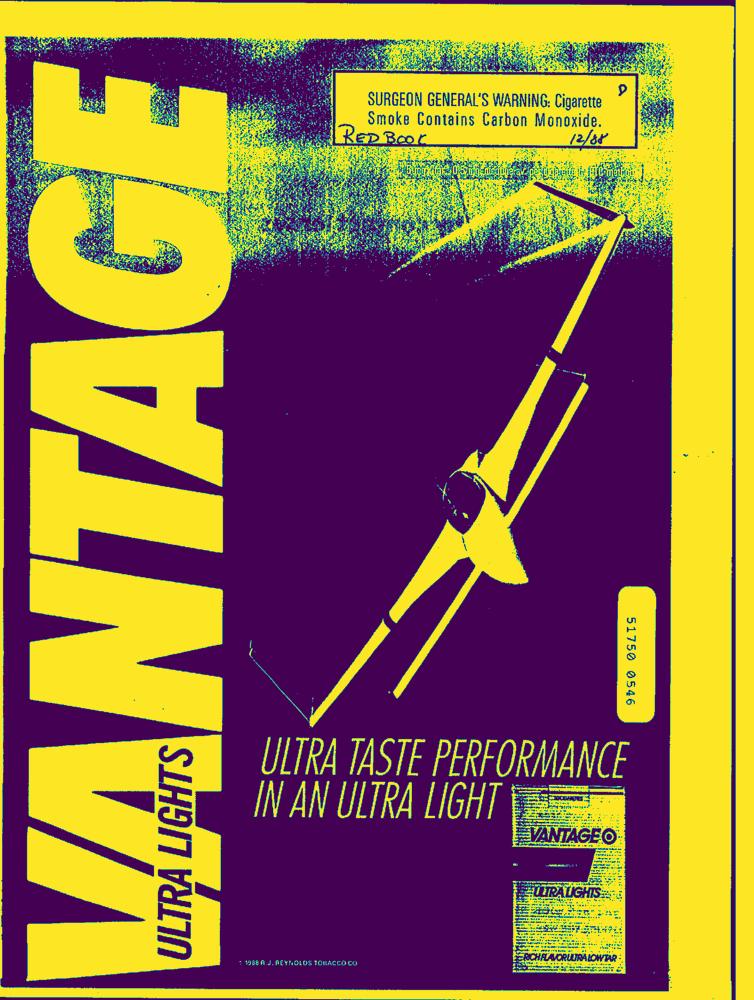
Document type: AD